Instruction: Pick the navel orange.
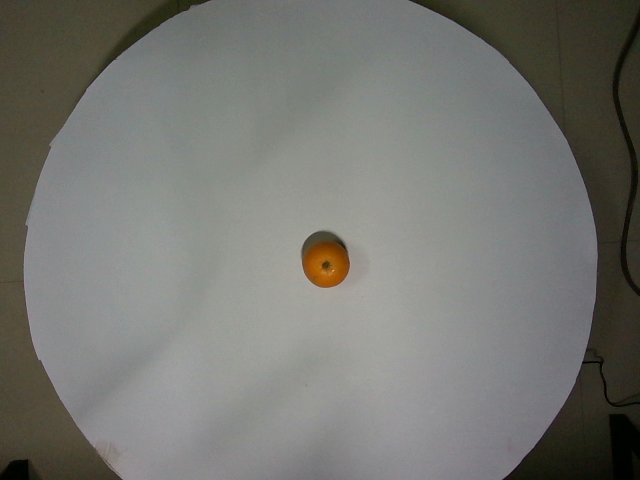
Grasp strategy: vertical